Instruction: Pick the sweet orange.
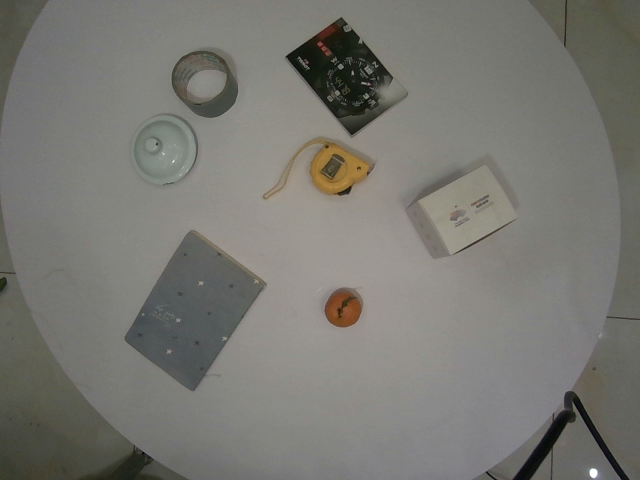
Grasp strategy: vertical